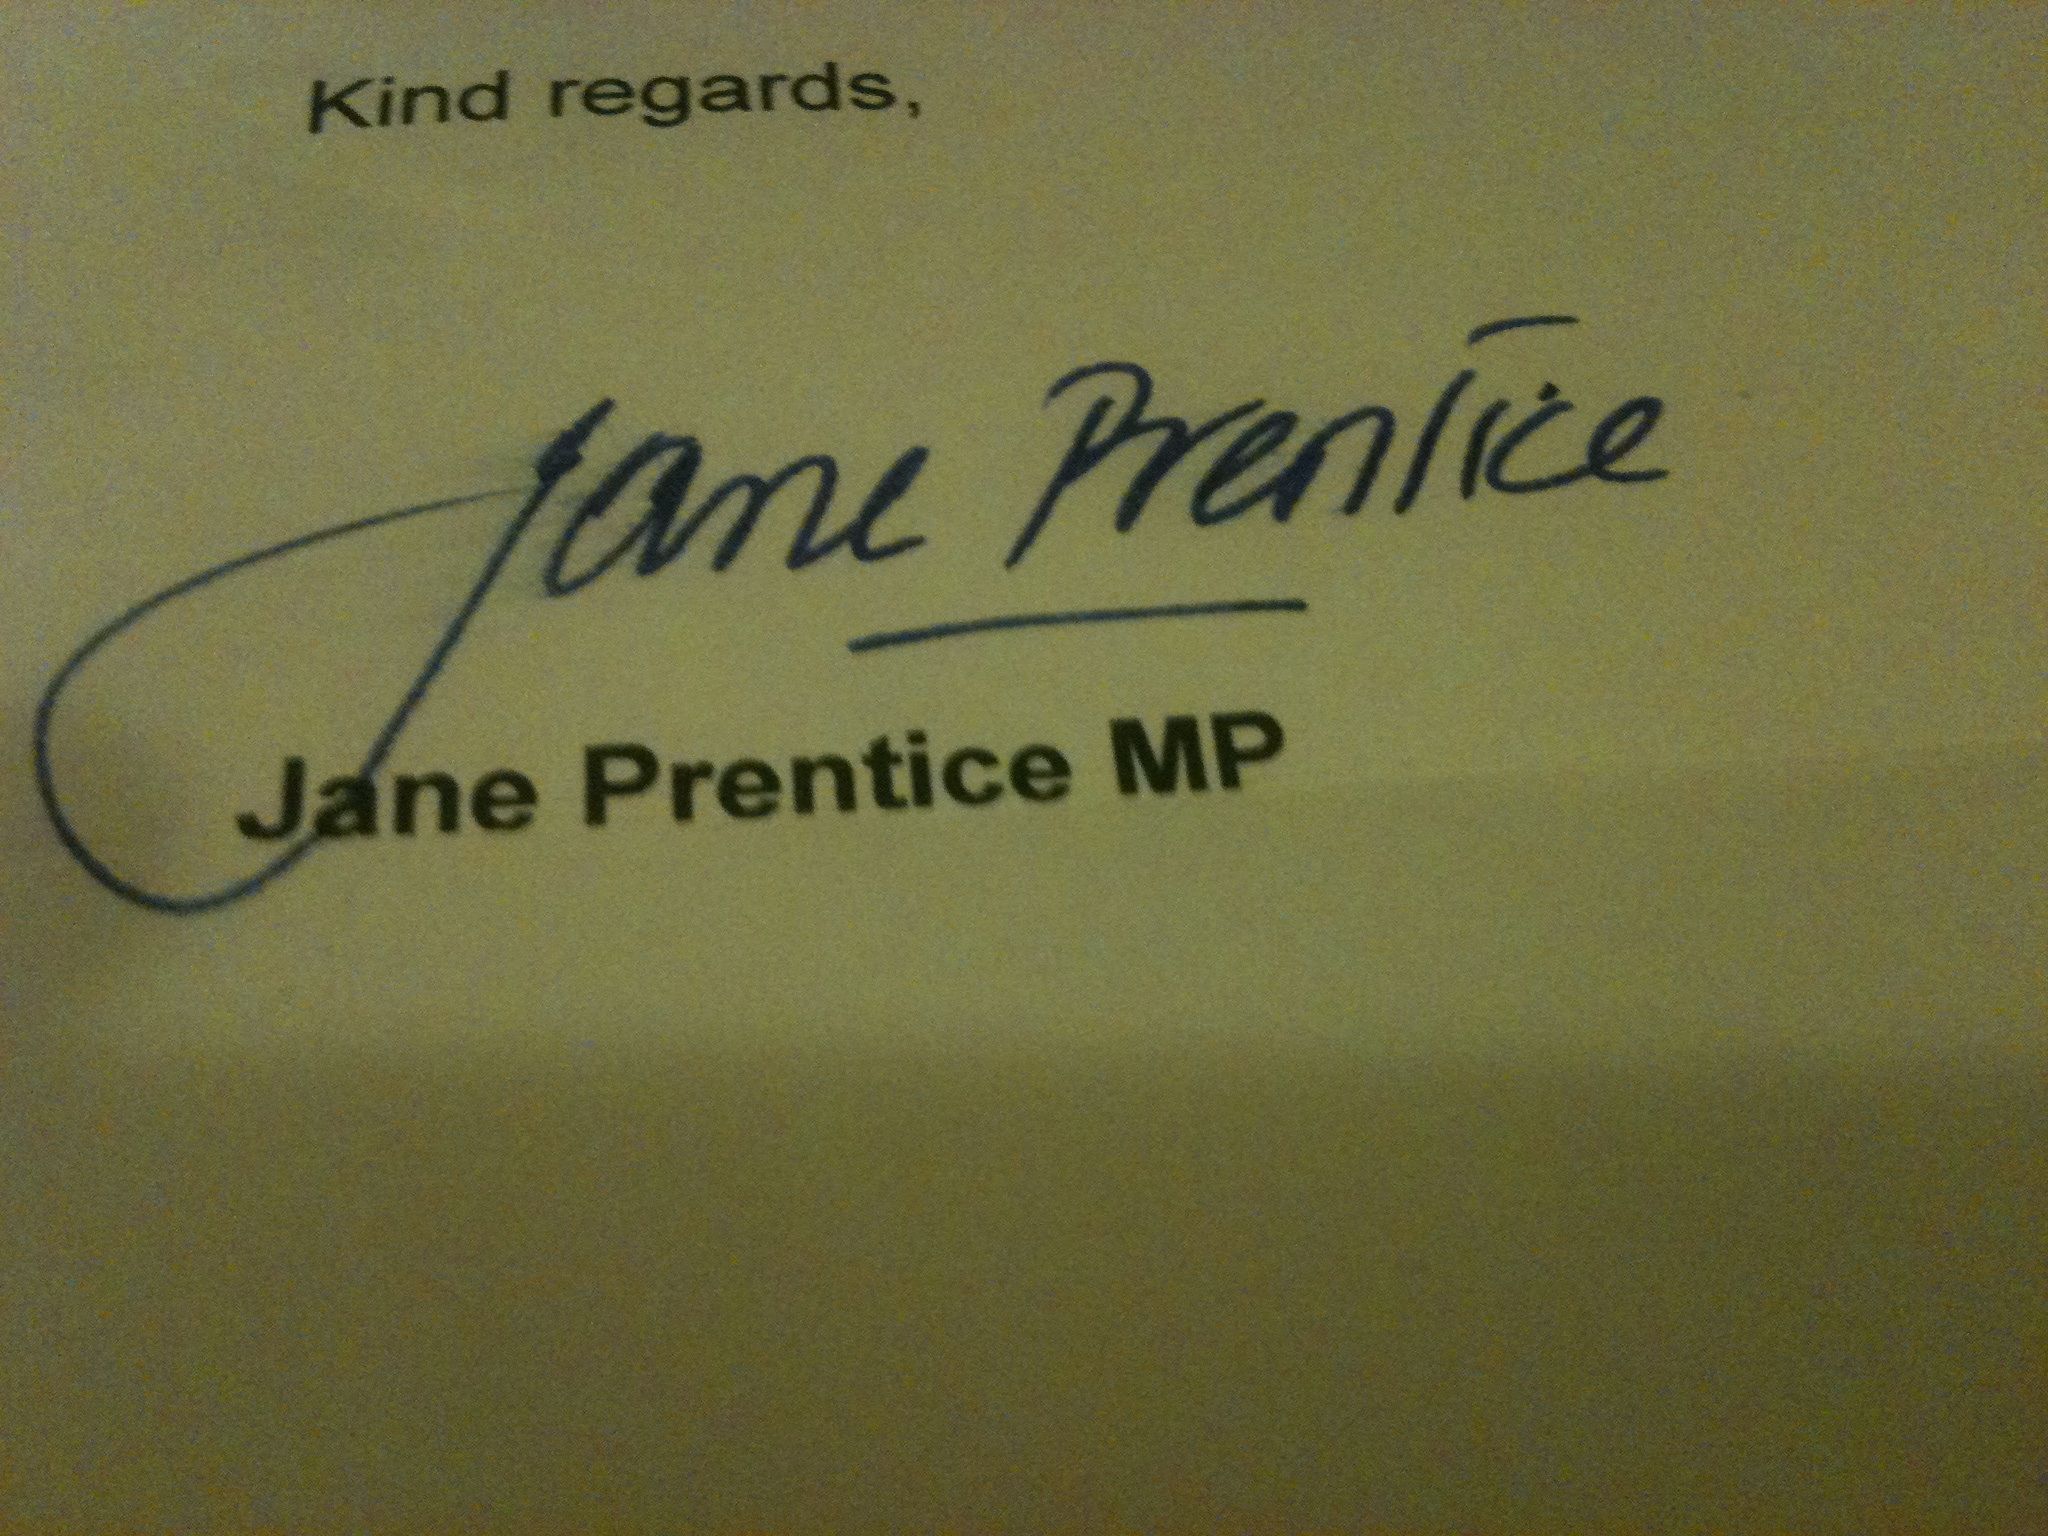
Signature of: jane prentice